Question: How is the history relevant to the case?
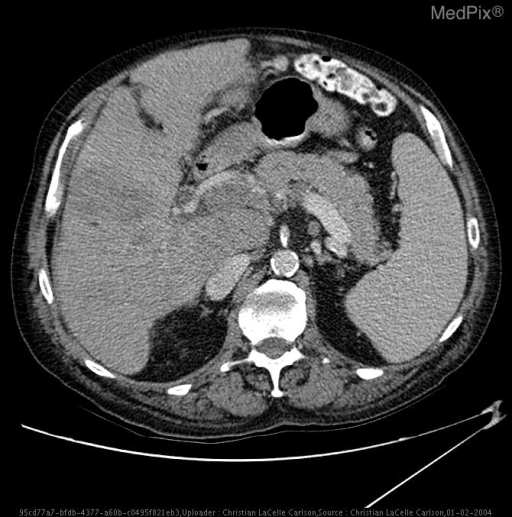
Answer: The patient's history of 71 year-old male three months post radio frequency ablation of liver malignancy. is key in understanding the case.